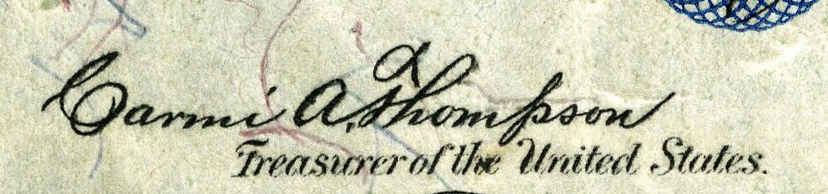
Signature of: carmi thompson